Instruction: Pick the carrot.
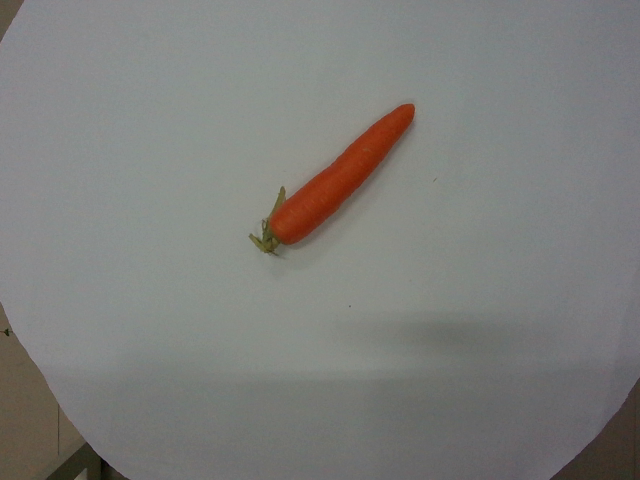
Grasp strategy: vertical